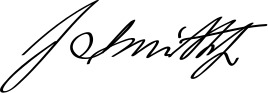
Signature of: joseph smith